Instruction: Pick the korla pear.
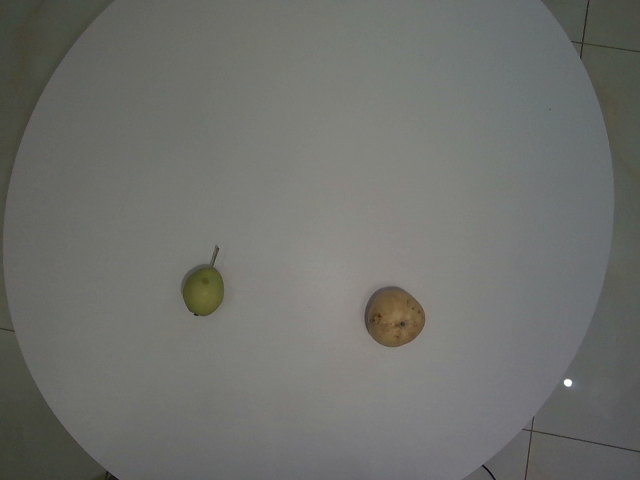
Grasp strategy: vertical